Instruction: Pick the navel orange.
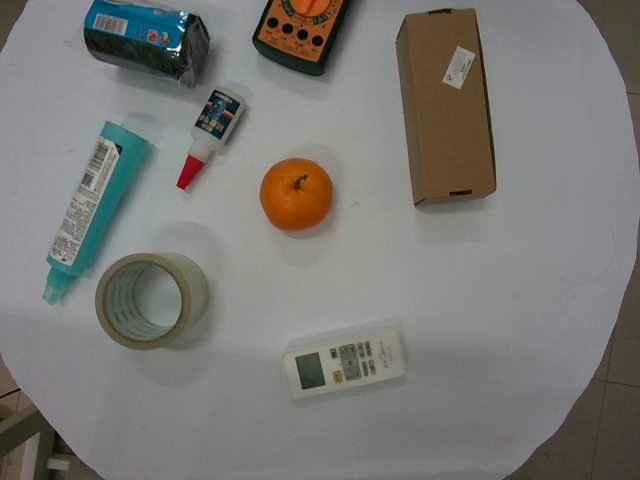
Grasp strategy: vertical